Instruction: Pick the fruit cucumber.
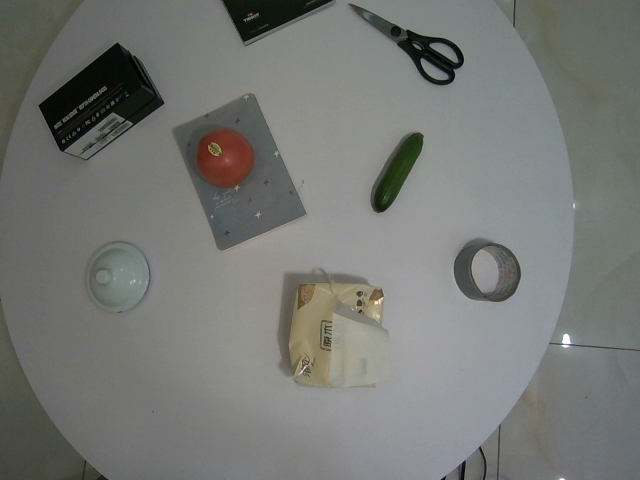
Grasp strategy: vertical